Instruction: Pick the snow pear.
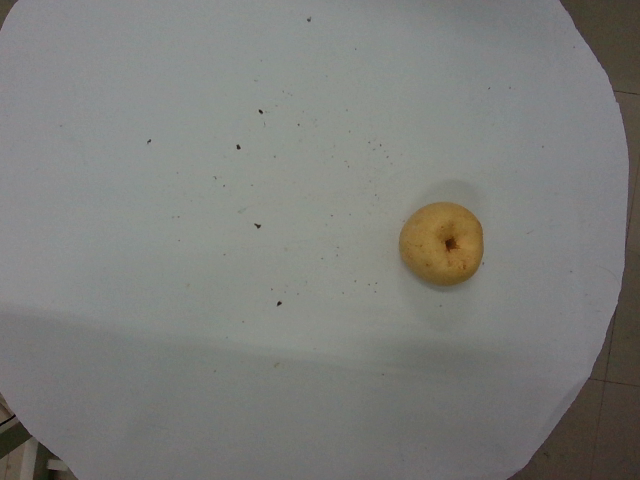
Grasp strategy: vertical